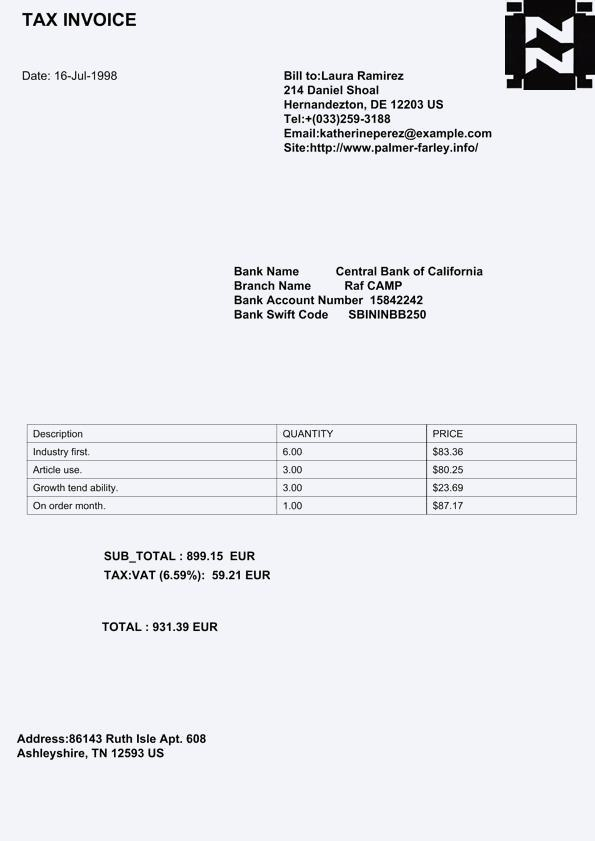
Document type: Invoice